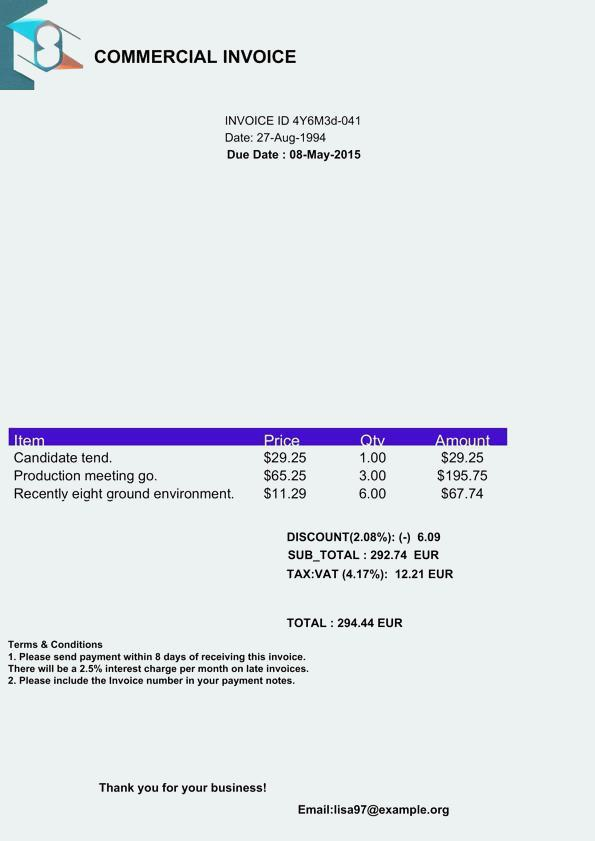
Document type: Invoice